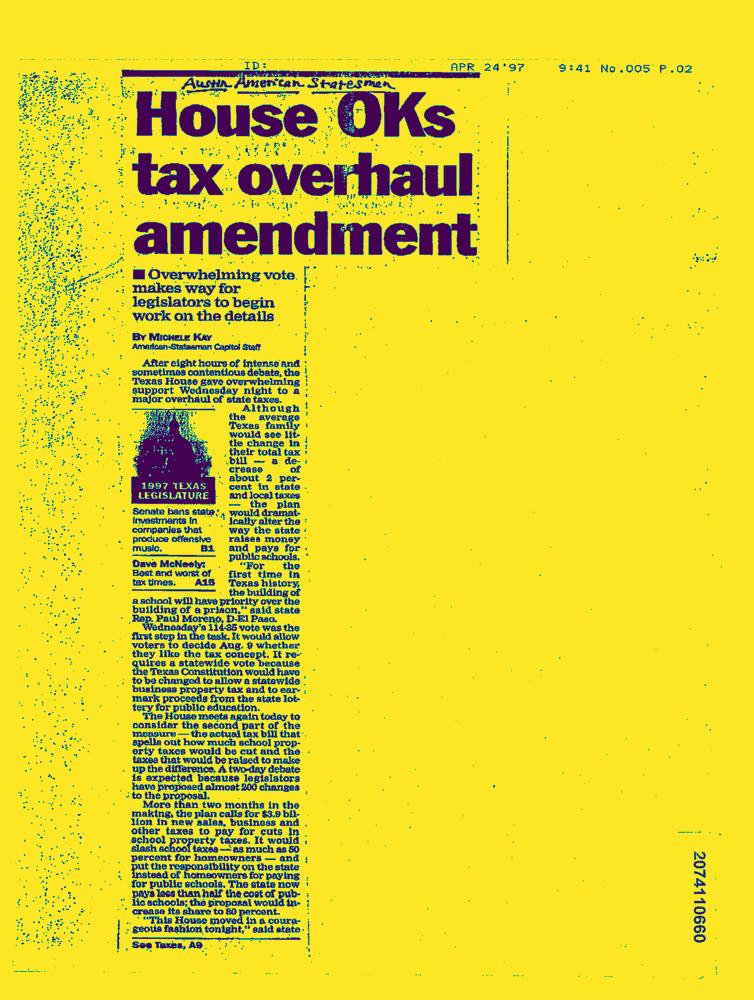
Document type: News-Article